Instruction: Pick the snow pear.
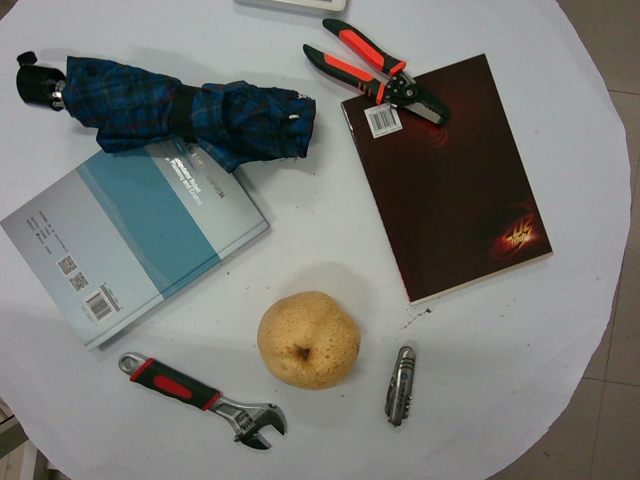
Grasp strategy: vertical